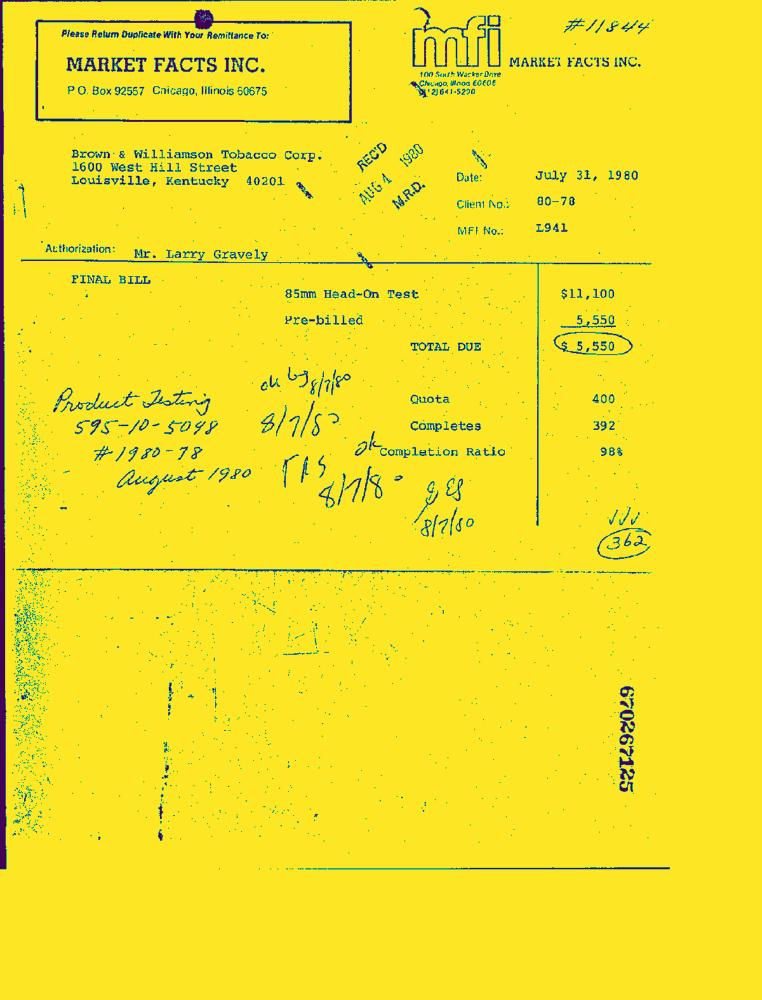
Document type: Invoice-Doc